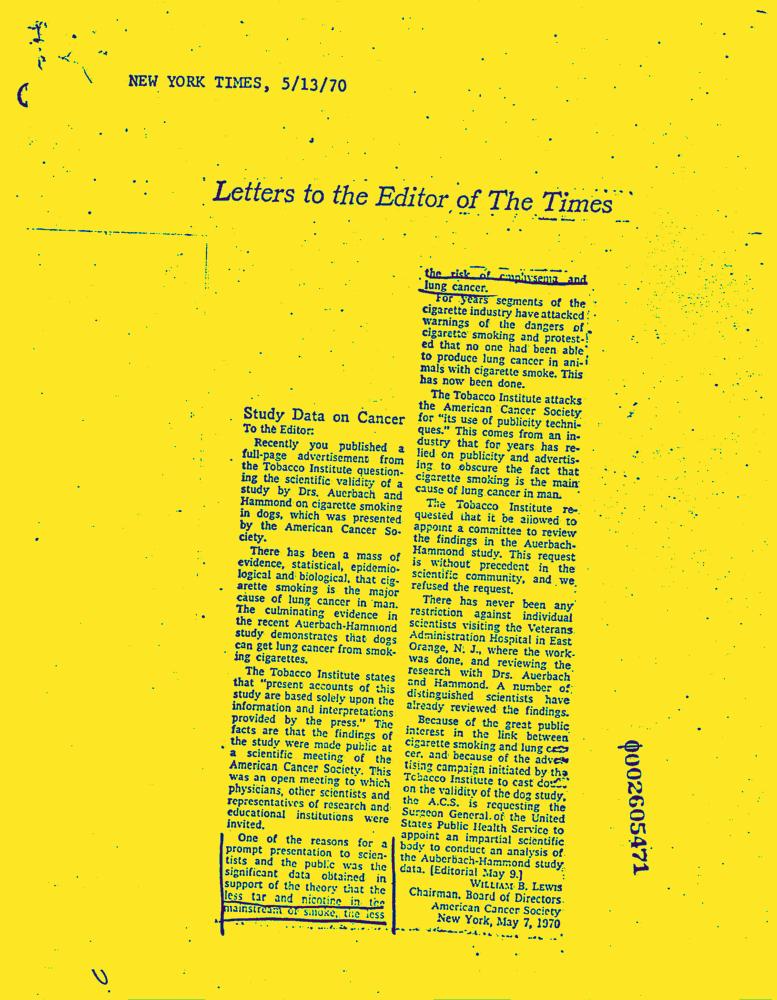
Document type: News-Article